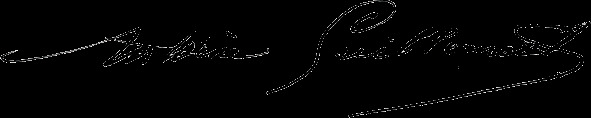
Signature of: antoine guillemet